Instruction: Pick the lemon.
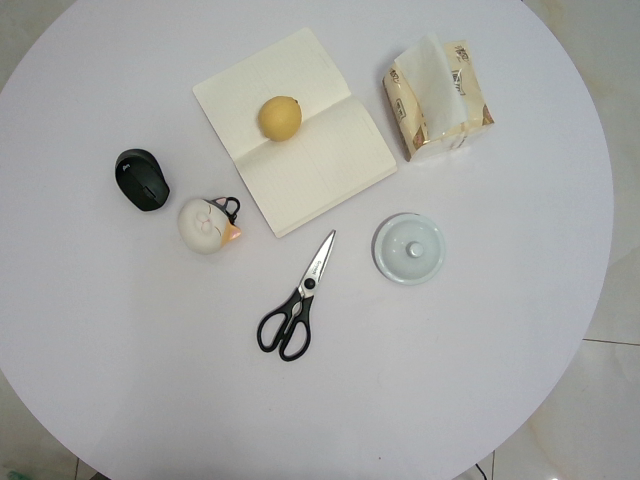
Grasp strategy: vertical